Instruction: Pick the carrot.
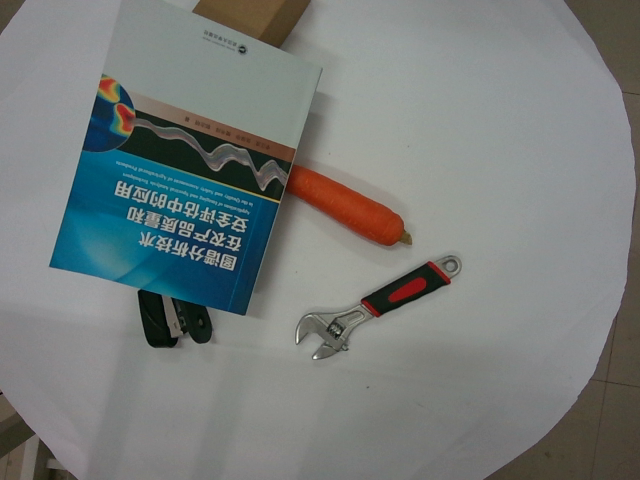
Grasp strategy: vertical